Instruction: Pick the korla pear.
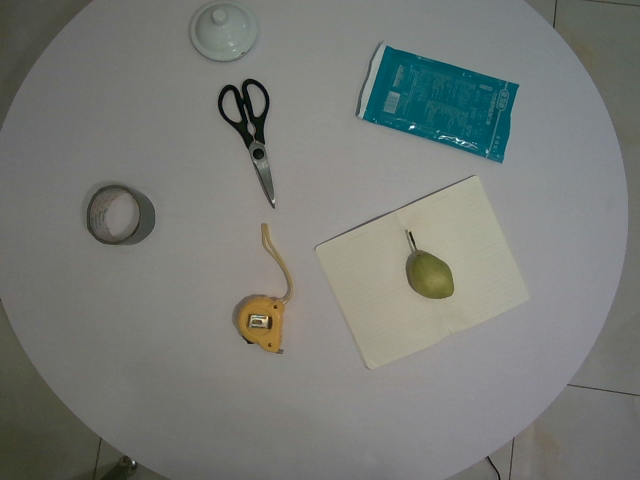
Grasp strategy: vertical